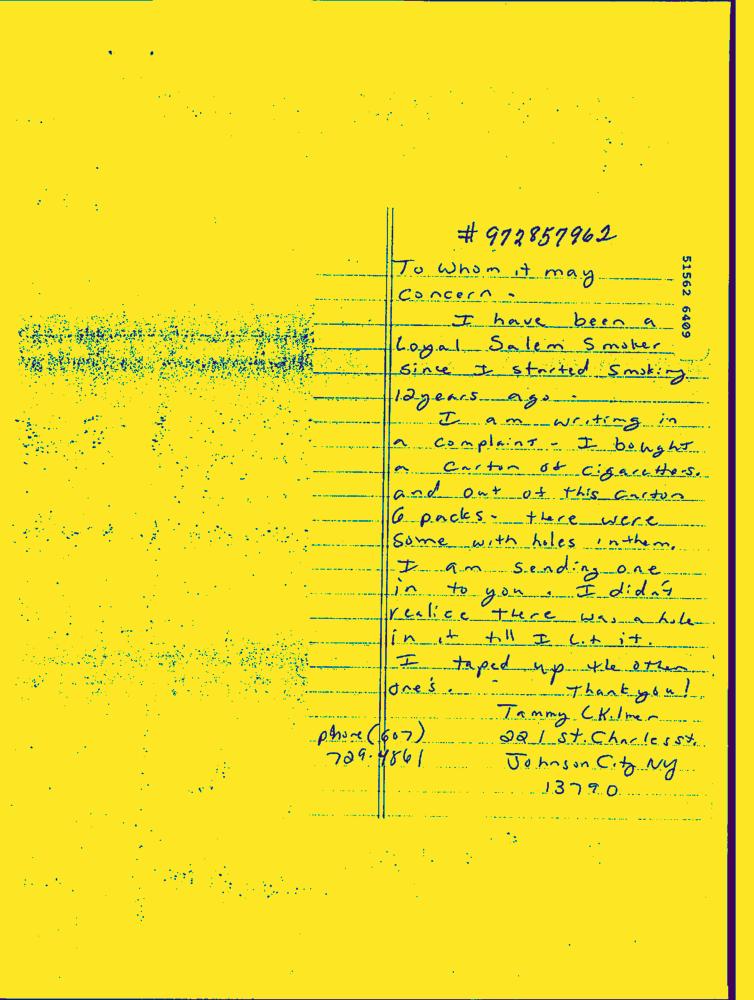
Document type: Hand-Written